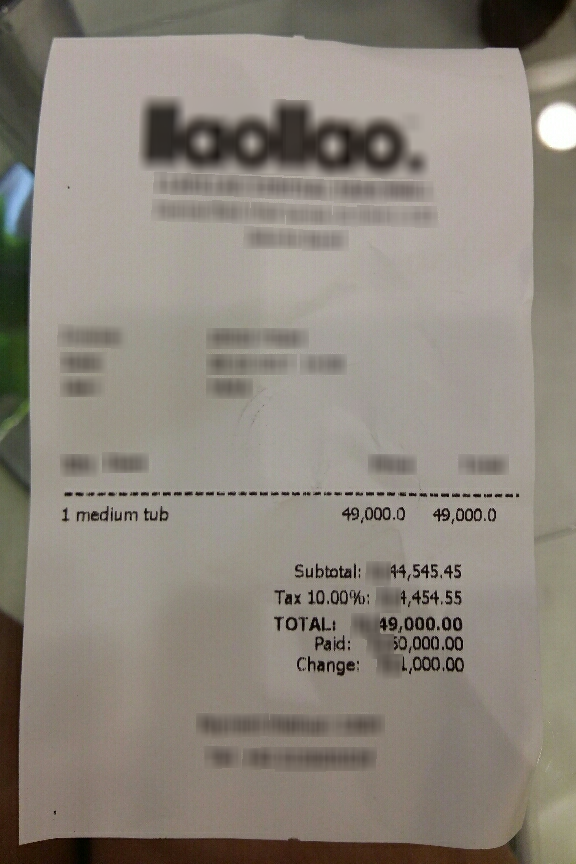
Number of items: 4
Subtotal: 45,545.45
Tax: 4,454.55
Total: 49,000.00
OCR text regions:
text: Subtotal:
text: 45,545.45
text: Tax
text: 10.00%:
text: 4,454.55
text: TOTAL:
text: 49,000.00
text: Paid:
text: 50,000.00
text: Change:
text: 1,000.00
text: 1
text: medium
text: tub
text: 49,000.0
text: 49,000.0